Question: How does the patient history play a role?
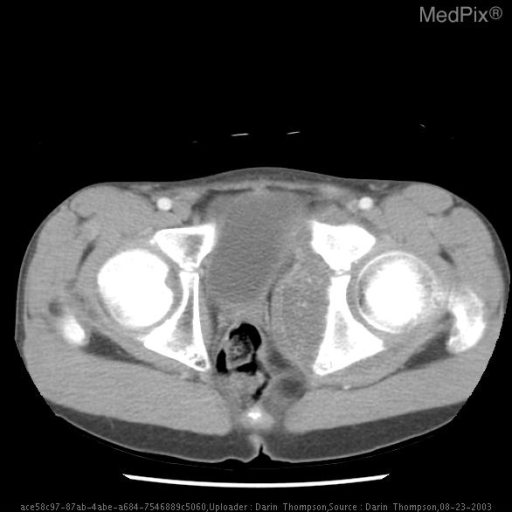
Answer: The patient's history of Remote Hx of Bladder Rhabdomyosarcoma.  Now with 2months Of Pelvic Pain , Possible Tumor Recurrence  s/p Chemo & Xrt 5 Yrs Ago is key in understanding the case.